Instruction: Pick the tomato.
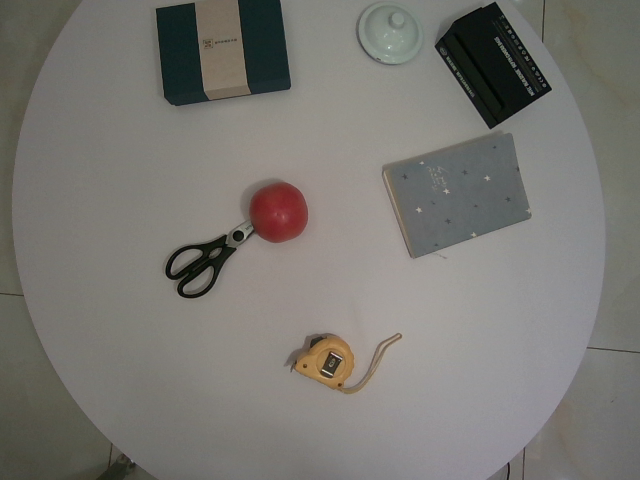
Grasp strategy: vertical